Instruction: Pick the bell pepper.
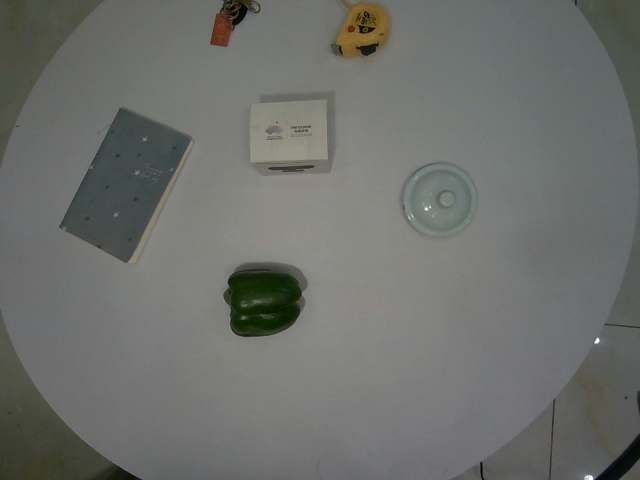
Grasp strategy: vertical